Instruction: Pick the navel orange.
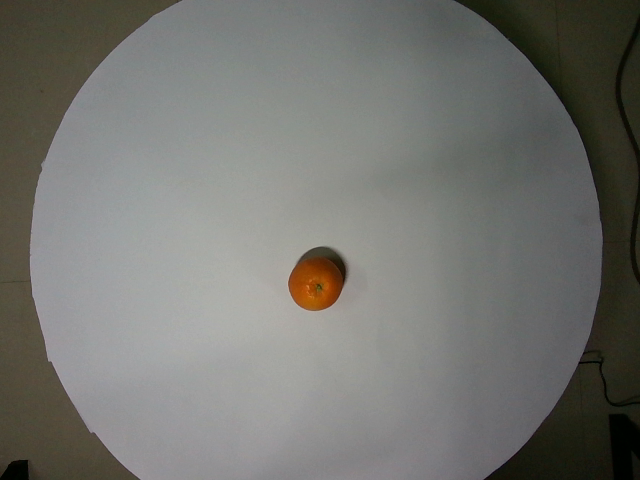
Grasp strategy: vertical